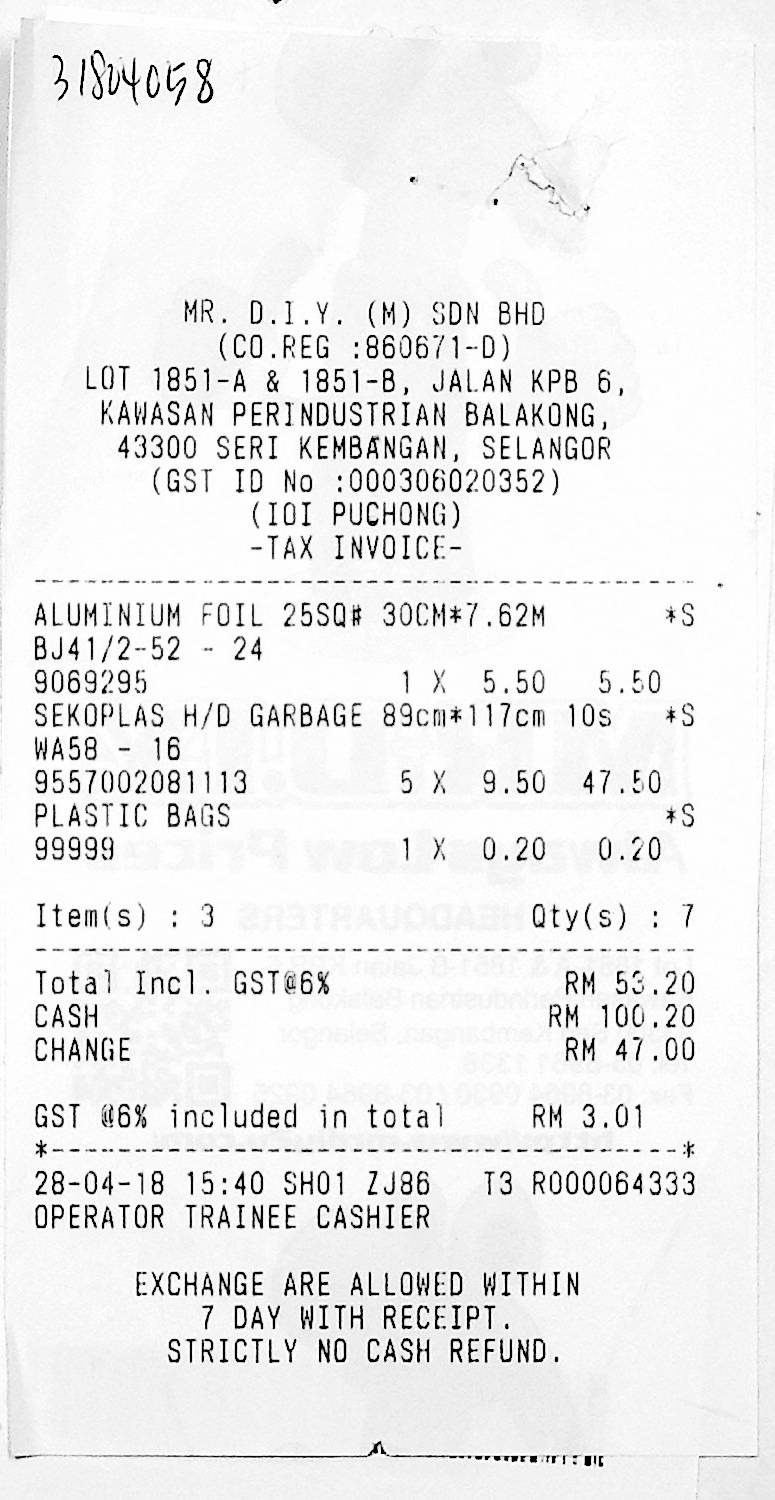
MR. D.I.Y. (M) SDN BHD
(CO.REG :860671-D)
LOT 1851-A & 1851-B, JALAN KPB 6,
KAWASAN PERINDUSTRIAN BALAKONG,
43300 SERI KEMBANGAN, SELANGOR
(GST ID NO :000306020352)
(IOI PUCHONG)
-TAX INVOICE-
ALUMINIUM FOIL 25SQ# 30CM*7.62M
*S
BJ41/2-52 - 24
9069295
1
X
5.50
5.50
SEKOPLAS H/D GARBAGE 89CM*117CM 10S
*S
WA58 - 16
9557002081113
5
X
9.50
47.50
PLASTIC BAGS
*S
99999
1
X
0.20
0.20
ITEM(S) : 3
QTY(S) : 7
TOTAL INCL. GST@6%
RM 53.20
CASH
RM 100.20
CHANGE
RM 47.00
GST @6% INCLUDED IN TOTAL
RM 3.01
28-04-18
15:40
SH01
ZJ86
T3
R000064333
OPERATOR TRAINEE CASHIER
EXCHANGE ARE ALLOWED WITHIN
7 DAY WITH RECEIPT.
STRICTLY NO CASH REFUND.